Patient: Female, age 2
Twenty-two years old female presented with a complaint of intermittent productive cough with bloody sputum of 3 weeks' duration associated with wheezing, low grade intermittent fever and loss of appetite. She had frequent similar complaints for the last 10 years for which she visited different hospitals and was given salbutamol puff and antibiotics for the diagnosis of bronchial asthma with acute exacerbation. She had no contact history with known pulmonary tuberculosis patients and have never smoked cigarettes. she has no history of drug allergy, self or family history of relevant medical or surgical illness. On presentation her vital signs were in the normal range. She had scattered wheeze over her right posterior lower third lung field. Otherwise, there was no remarkable finding on other systems evaluation.
Her complete blood count, renal function test and serum electrolytes were in the normal range. Chest computerized tomography (Chest CT) showed 5.6 cm x 4.4 cm enhancing, lobulated, soft tissue mass in the lower lobe of the right lung. The mass has endoluminal extension to bronchus intermedius and the lower lobe of the right lung has marked collapse due to bronchial obstruction (Fig. 1). Bronchoscopic evaluation revealed red, fleshy and fragile right bronchus intermedius mass, and tissue biopsy from the mass showed organoid growth pattern of monomorphic small cells with paper chromatin, inconspicuous nucleoli surrounded by delicate vessels with diagnostic impression of typical carcinoid tumor. Abdominal ultrasound examination didn't reveal evidence of liver secondary.
With an impression of right lung lower lobe typical carcinoid tumor, the patient was operated through right posterolateral thoracotomy after getting informed written consent. The intraoperative finding was an 8 cm x 6 cm firm lower lobe mass involving bronchus intermedius (Fig. 2, Fig. 3). There were multiple enlarged mediastinal lymph nodes involving stations 8, 9 and 11. With these findings right lung bi-lobectomy (middle and lower lobe) with mediastinal lymphadenectomy of station 8, 9 and 11 was done and we left right tube thoracostomy.
Post procedure, she was transferred to intensive care unit and put on oxygen support as well as epidural analgesics. Subsequently, she had smooth recovery and was transferred to surgical ward. The chest tube output was insignificant and minor bubbling decreased gradually. Control chest x ray taken on her 5th post op day showed well expanded right upper lobe with no evidence of pneumothorax for which the chest tube was removed.
Histopathologic study of the excised mass showed lobulated tissue consisting of organoid and trabecular growth pattern with scattered pseudoglandular pattern. The cells are uniform round with salt and paper chromatin pattern. There was no evidence of mitosis and necrosis the final diagnosis being typical bronchopulmonary carcinoid tumor (Fig. 4, Fig. 5). The mediastinal lymph nodes were free of metastatic deposits.
Subsequently, the patient showed a remarkable improvement and was discharged from the hospital in a stable condition.
Keywords: carcinoid tumor, case report, endobronchial, lung cancer, typical
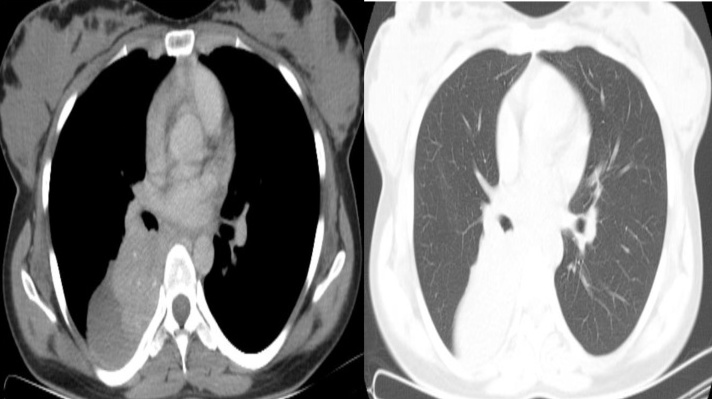
Image caption: Chest CT scan showing enhancing, lobulated right lung lower lobe soft tissue mass encasing bronchus intermedius.